Question: How does the patient history play a role?
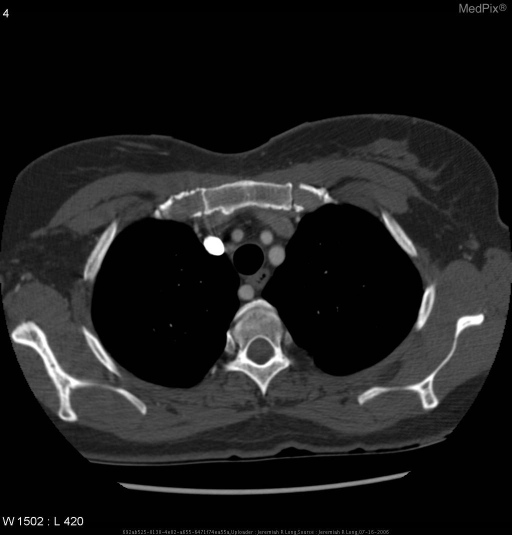
Answer: The patient's history of 54 year-old female with acute onset chest pain. is key in understanding the case.